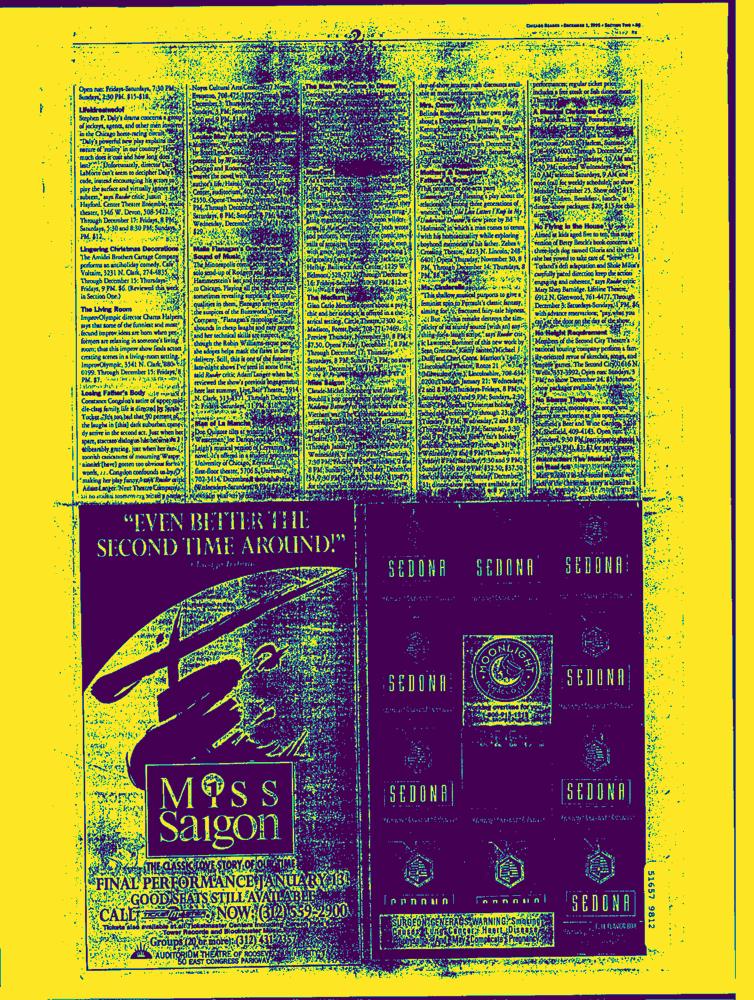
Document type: AD